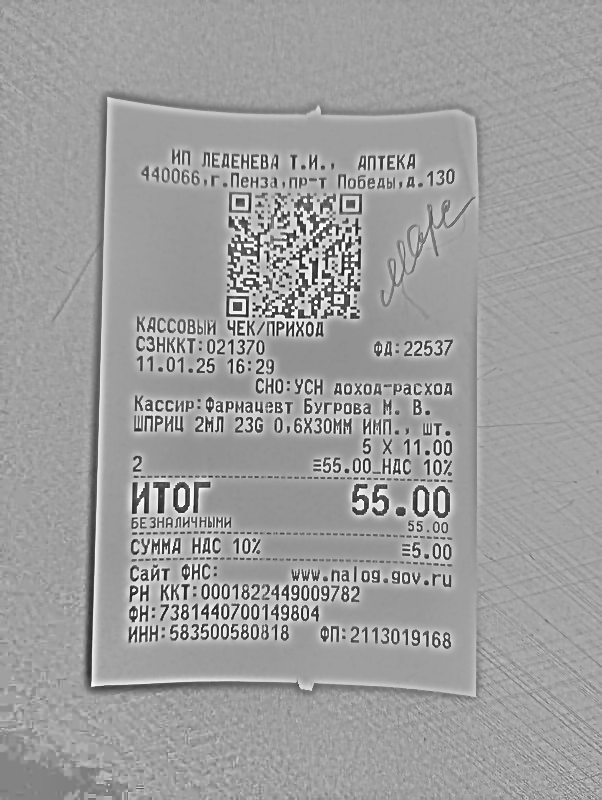
Продавец: ИП ЛЕДЕНЕВА Т.И., АНТЕКА
ИНН: 583500580818
Дата: 11.01.25
Товары: ШРИЦ 2МЛ 23G 0,6X30MM ИМП.
Количество: 5.000
Цена: 11.00
Сумма: 55.00
Итого: 55.00